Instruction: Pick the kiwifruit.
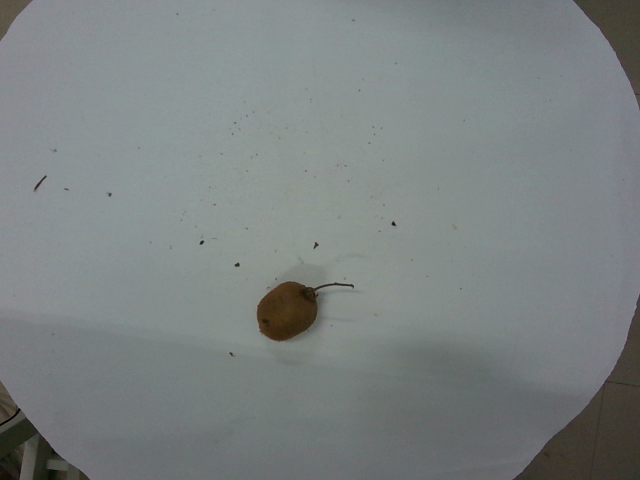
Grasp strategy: vertical